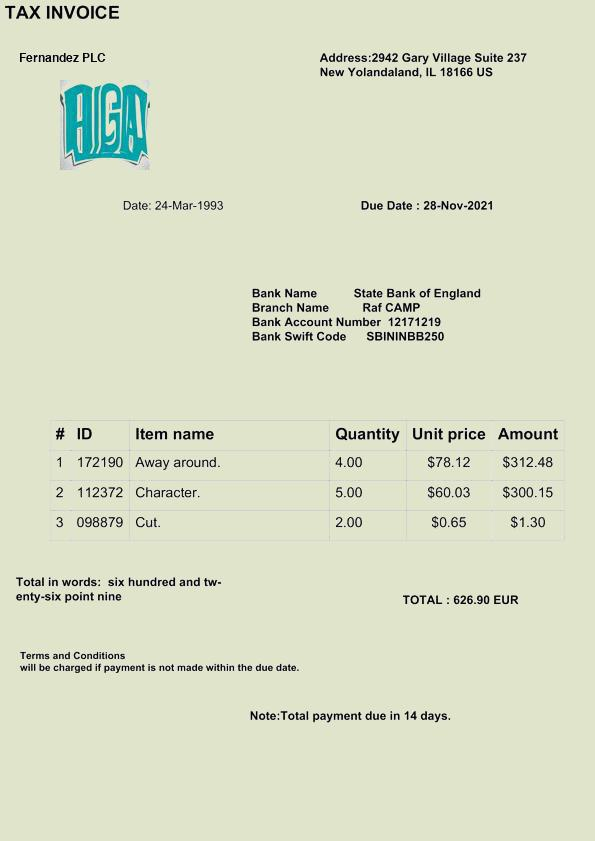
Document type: Invoice